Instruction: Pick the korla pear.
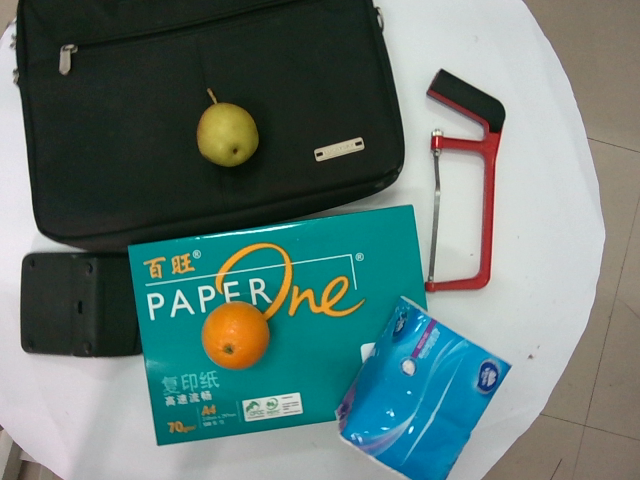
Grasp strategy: vertical